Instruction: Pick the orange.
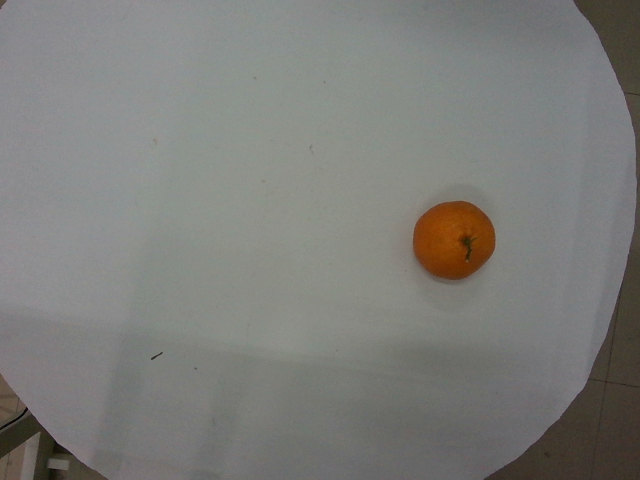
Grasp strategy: vertical